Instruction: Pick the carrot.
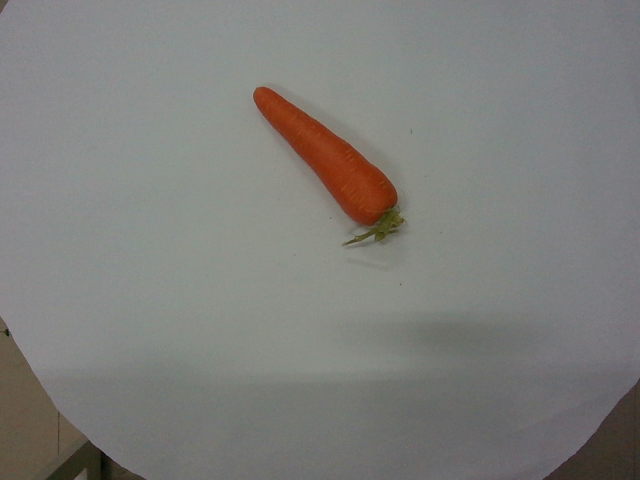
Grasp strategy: vertical